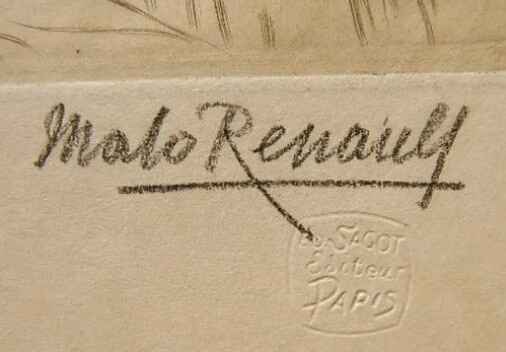
Signature of: malo renault